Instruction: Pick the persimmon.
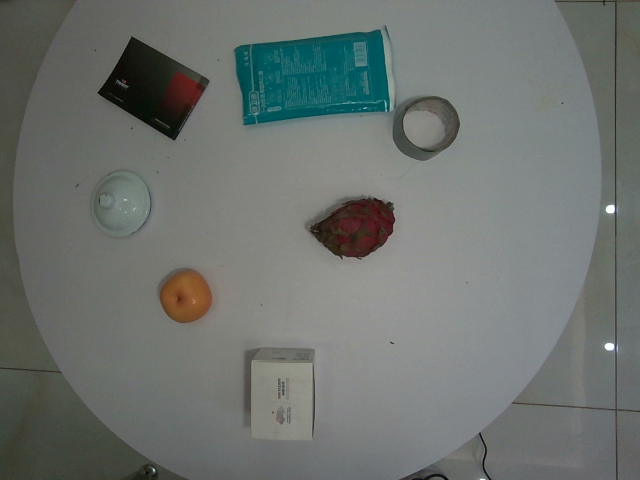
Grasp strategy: vertical